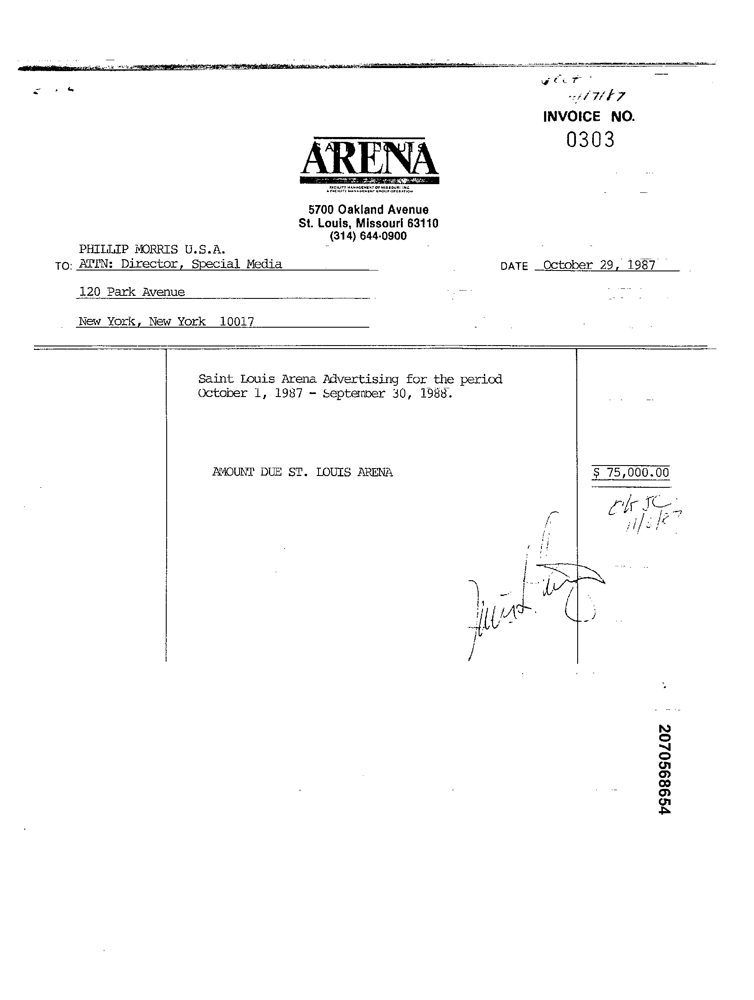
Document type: Invoice